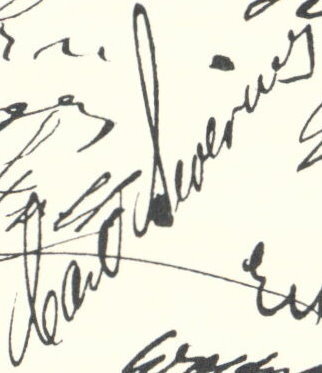
Signature of: carl severing